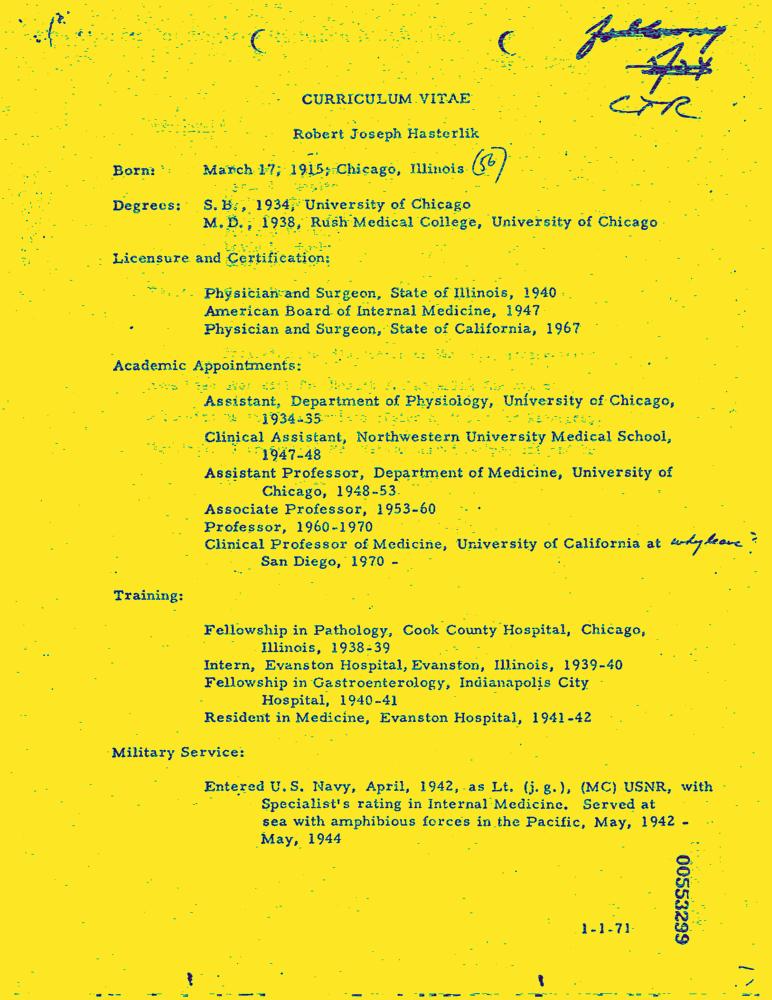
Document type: Resume-Doc